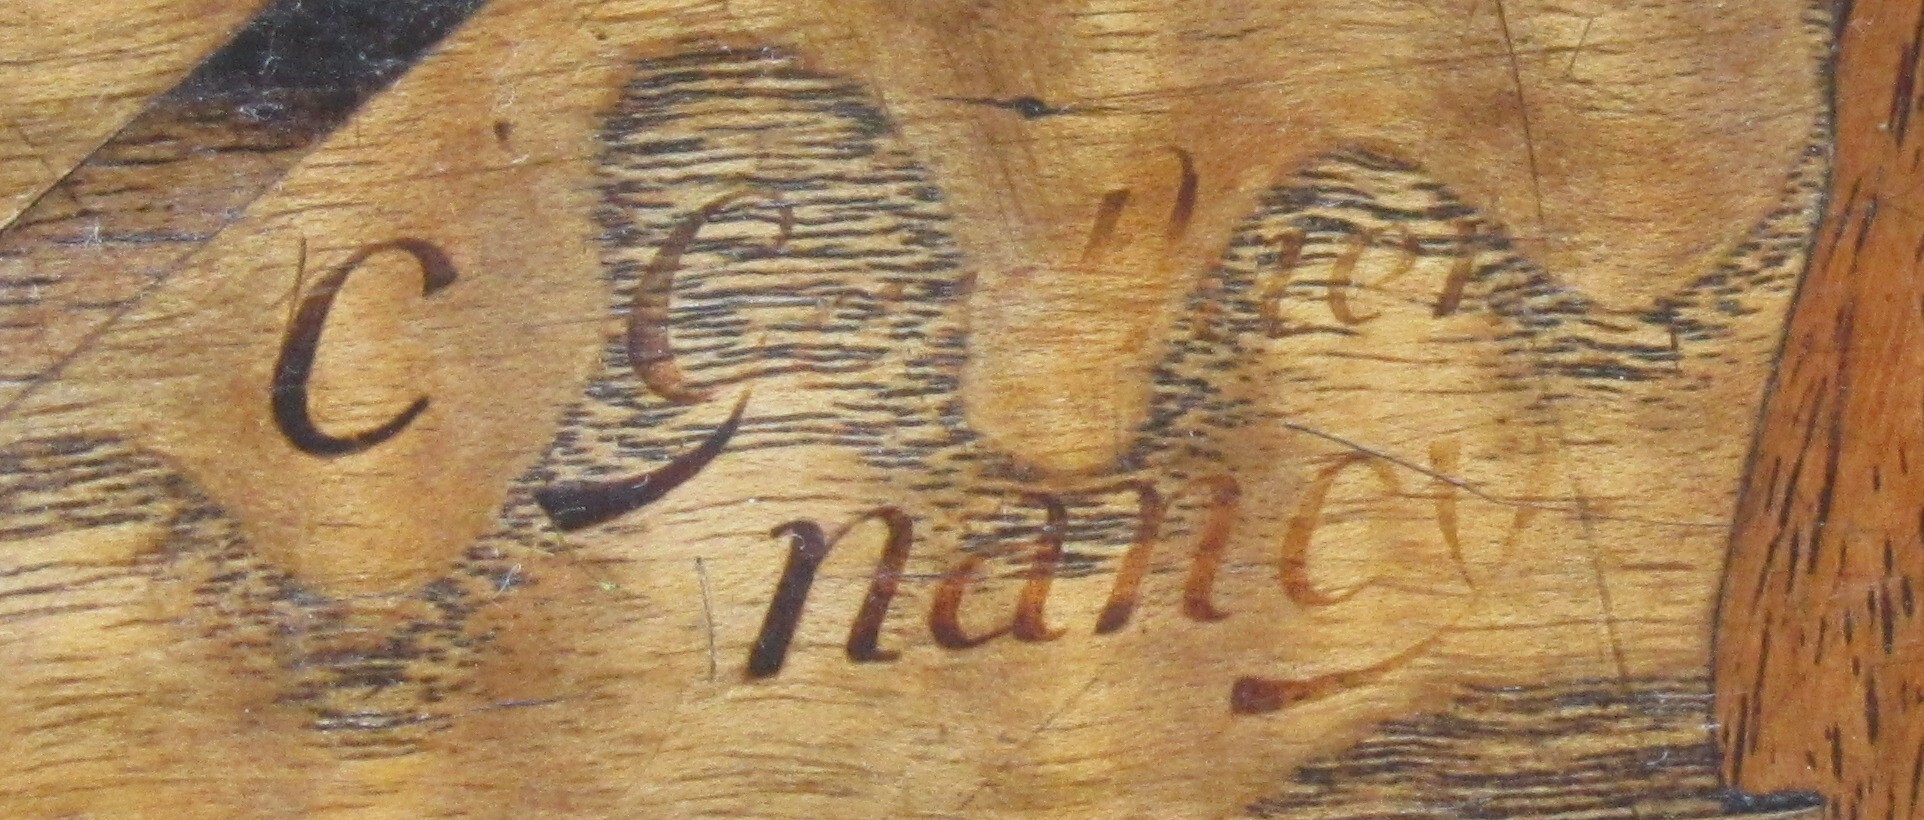
Signature of: camille gauthier